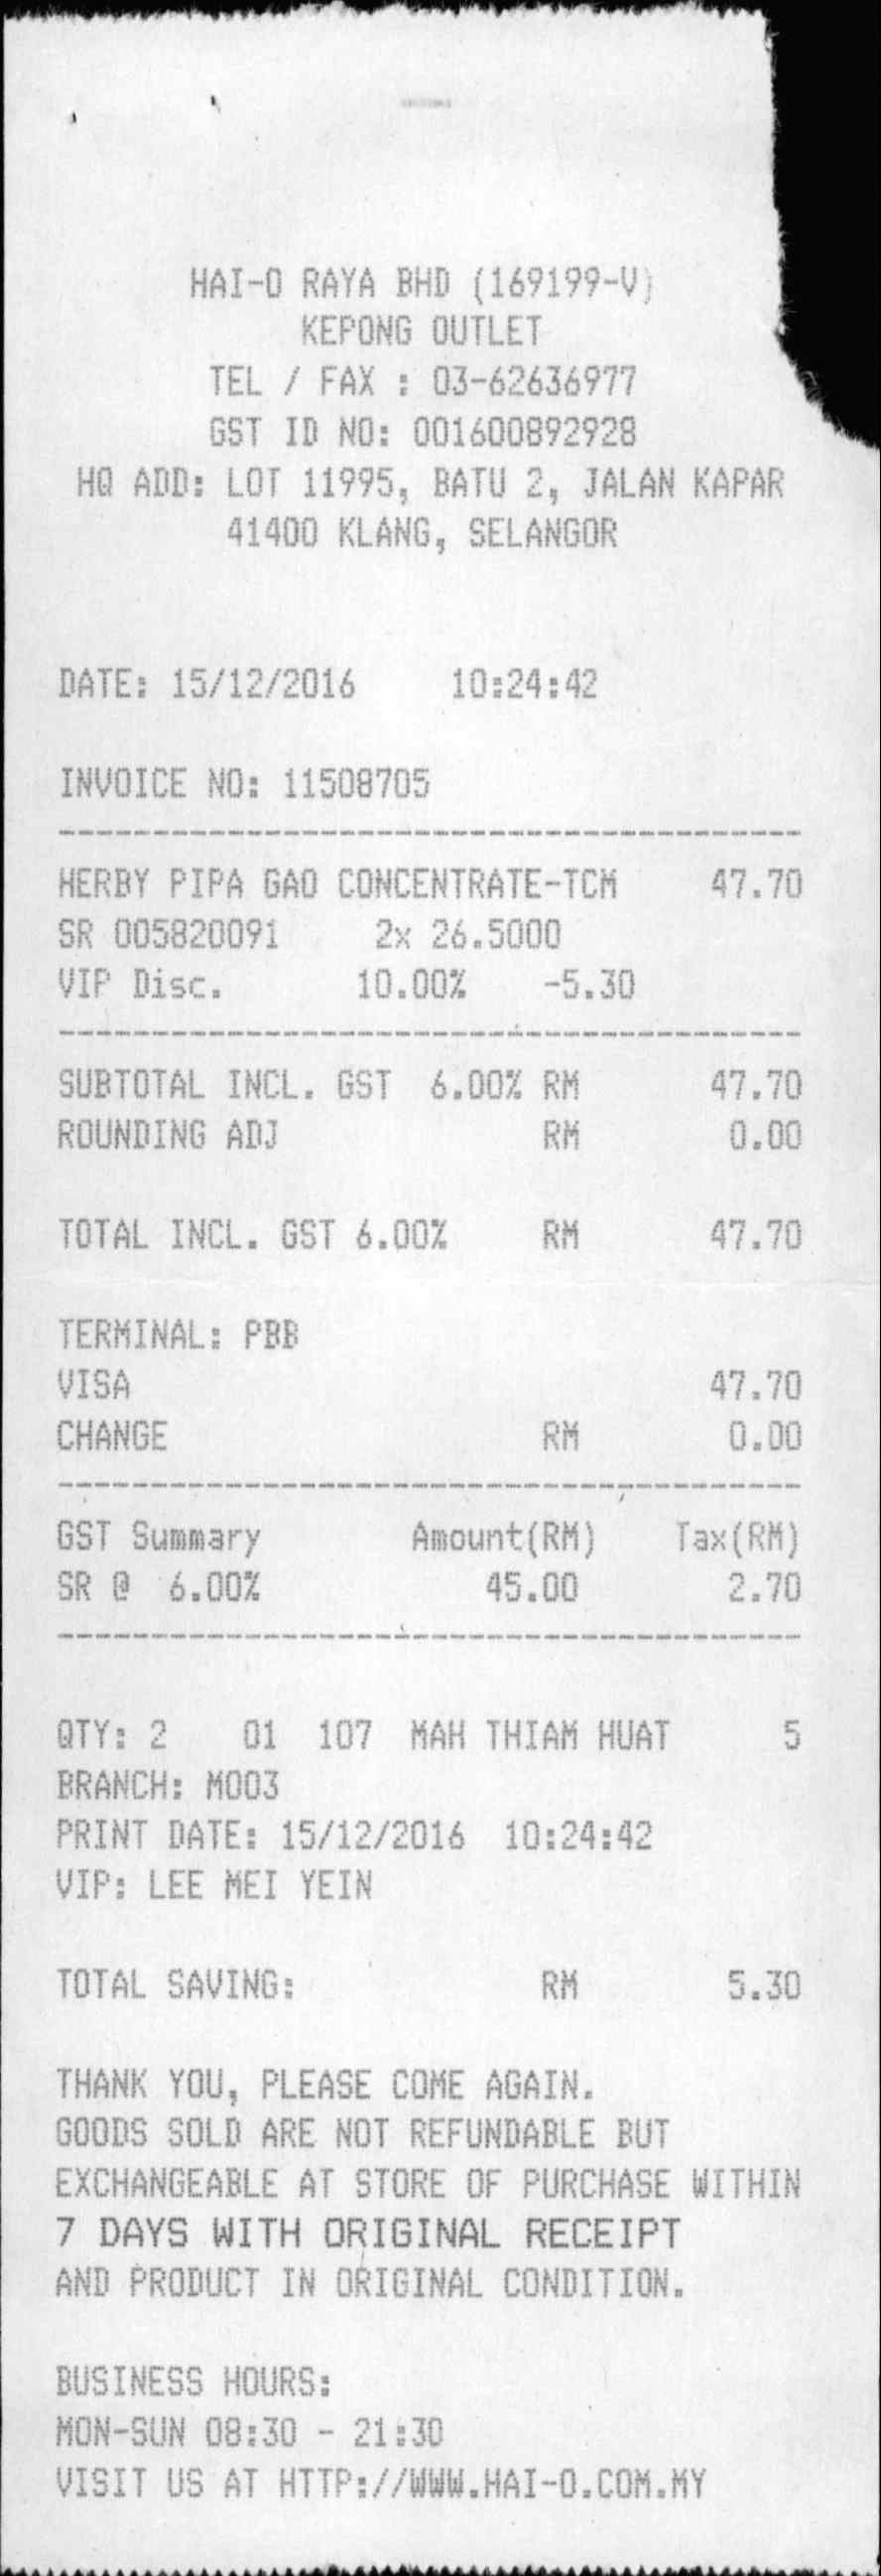
HAI-O RAYA BHD (169199-V)
KEPONG OUTLET
TEL / FAX : 03-62636977
GST ID NO: 001600892928
HQ ADD: LOT 11995, BATU 2, JALAN KAPAR
41400 KLANG, SELANGOR
DATE: 15/12/2016
INVOICE NO: 11508705
HERBY PIPA GAO CONCENTRATE-TCM
SR 005820091
VIP DISC.
10.00%
SUBTOTAL INCL. GST 6.00% RM
47.70
ROUNDING ADJ
RM
0.00
TOTAL INCL. GST 6.00%
RM
47.70
TERMINAL: PBB
VISA
CHANGE
RM
47.70
0.00
GST SUMMARY
SR @ 6.00%
AMOUNT(RM)
TAX(RM)
45.00
2.70
QTY: 2
BRANCH: M003
PRINT DATE: 15/12/2016
VIP: LEE MEI YEIN
TOTAL SAVING:
RM
5.30
THANK YOU, PLEASE COME AGAIN.
GOODS SOLD ARE NOT REFUNDABLE BUT
EXCHANGEABLE AT STORE OF PURCHASE WITHIN
7 DAYS WITH ORIGINAL RECEIPT
AND PRODUCT IN ORIGINAL CONDITION.
BUSINESS HOURS:
MON-SUN 08:30 - 21:30
VISIT US AT HTTP://WWW.HAI-O.COM.MY
10:24:42
47.70
2X 26.5000
10.00%
-5.30
01
107
MAH THIAM HUAT
5
10:24:42